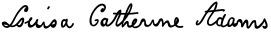
Signature of: louisa adams